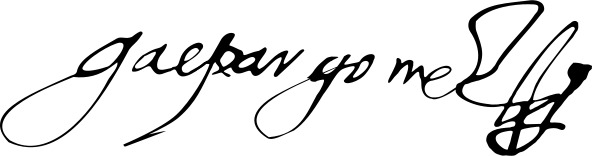
Signature of: gaspar gómez